Question: What is the mailing or notice date provided in the document?
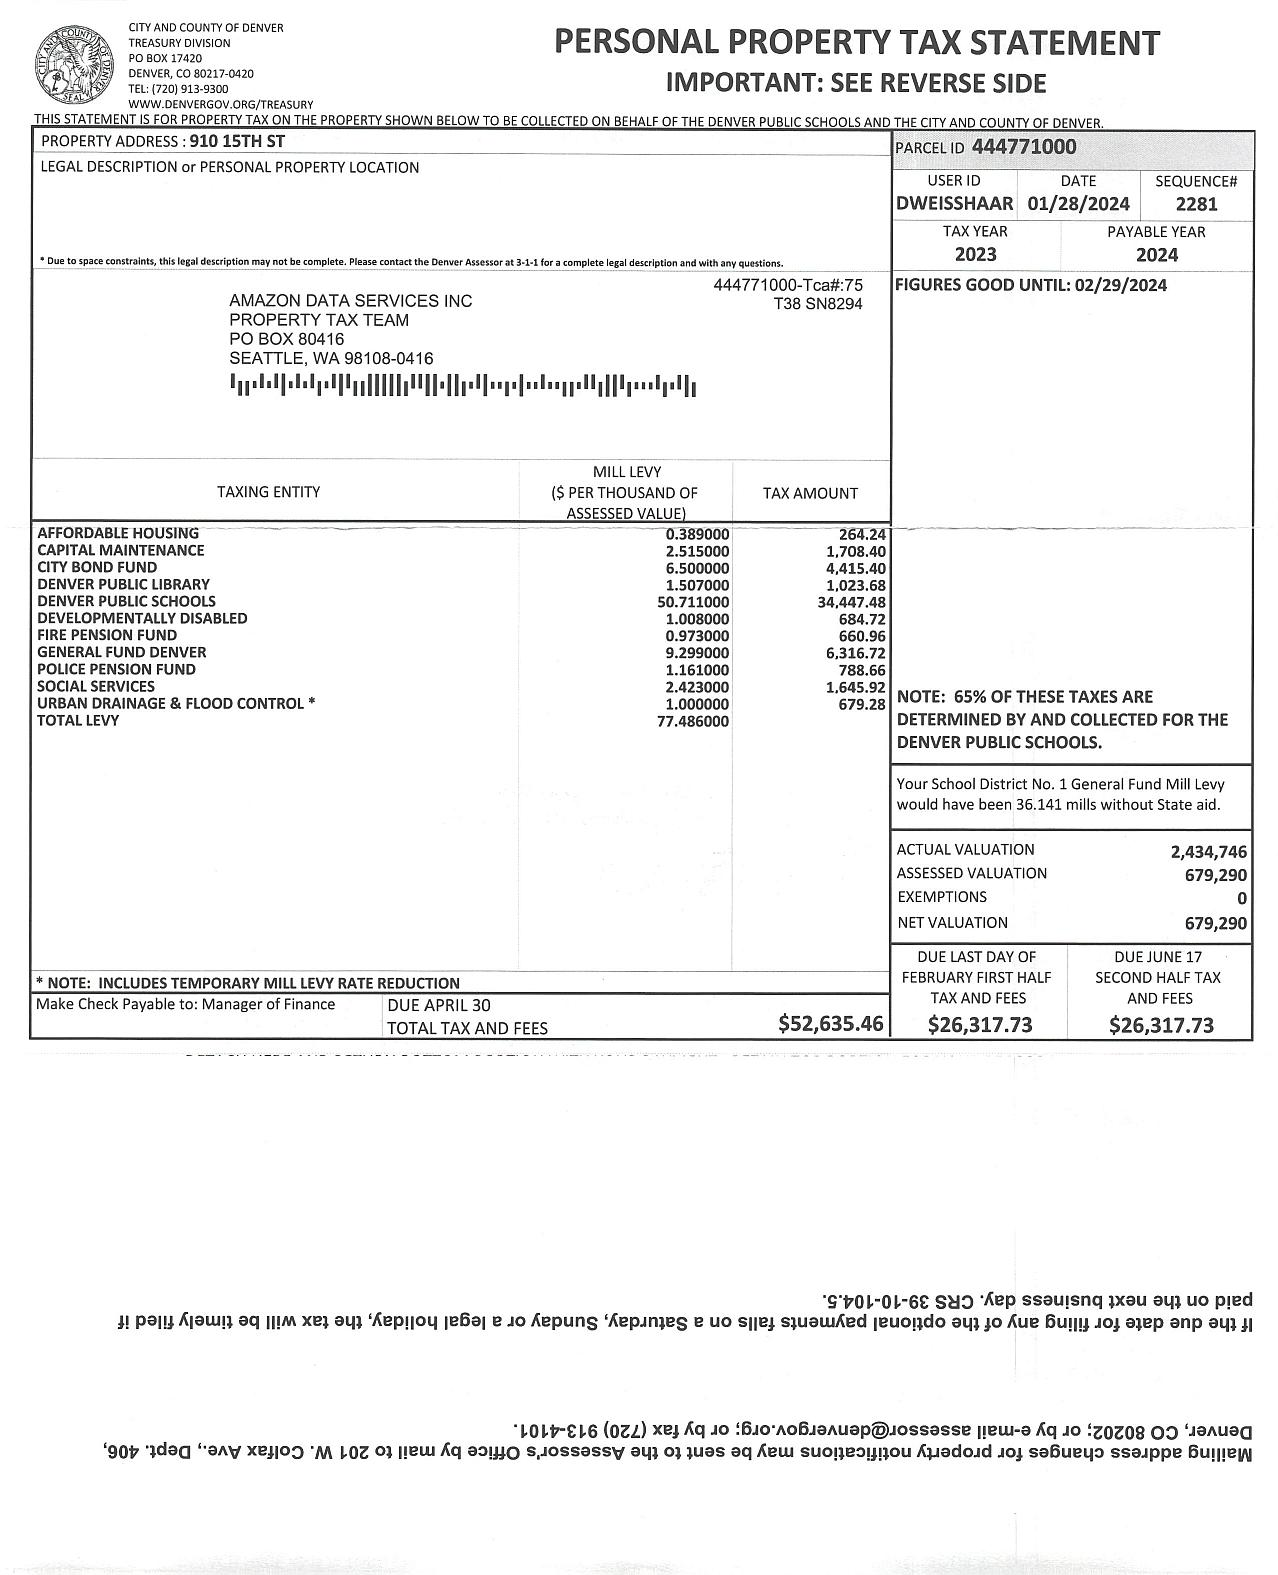
Answer: "1/28/24"